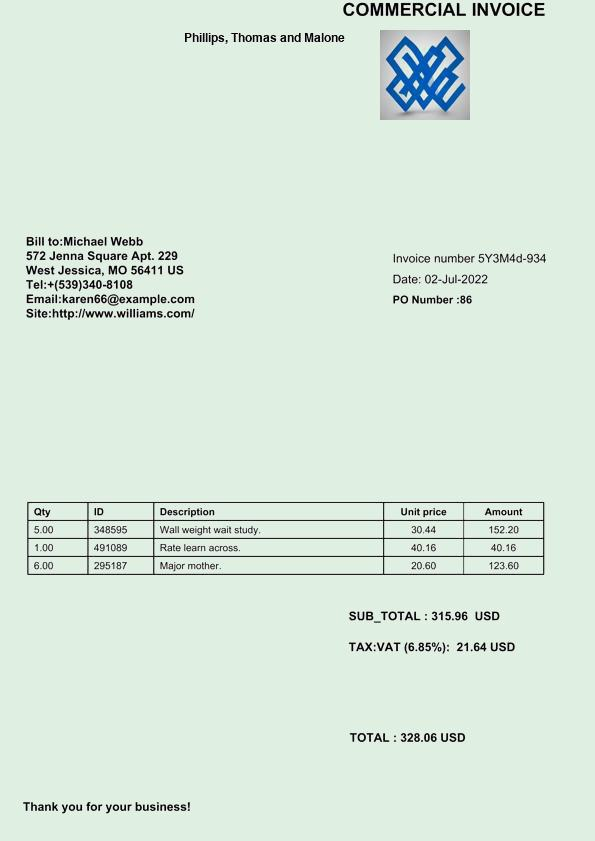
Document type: Invoice